Question: What appears to be the issue?
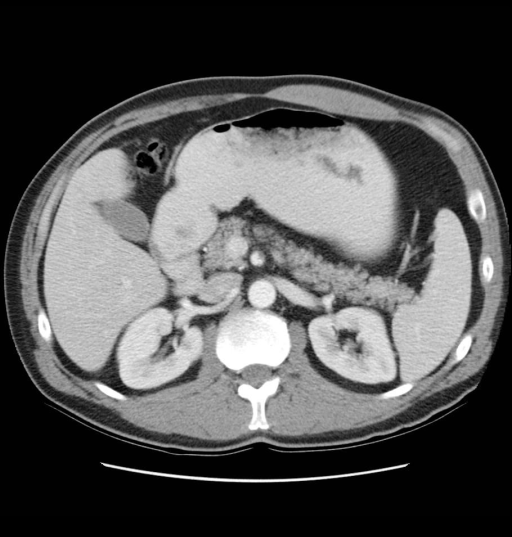
Answer: The findings suggest Abdominal CT (with contrast):1.  Mild stranding focally in the lesser sac, medial to the second portion of the duodenum, anterior to the third portion of the duodenum, posterior to the pancreas and just inferior to the pancreatic head, with mild stranding adjacent to the SMA.2.  Possible mild narrowing of the third portion of the duodenum between the SMA and aorta.Addendum: Small thrombus within the proximal portion of the SMA.  Distal to this region the contrast is not as bright as the proximal SMA, with mild adjacent inflammatory changes adjacent to the SMA consistent with SMA Syndrome.. 1.  Mild stranding focally in the lesser sac, medial to the second portion of the duodenum, anterior to the third portion of the duodenum, posterior to the pancreas and just inferior to the pancreatic head, with mild stranding adjacent to the SMA.

2.  Possible mild narrowing of the third portion of the duodenum between the SMA and aorta.

Addendum: Small thrombus within the proximal portion of the SMA.  Distal to this region the contrast is not as bright as the proximal SMA, with mild adjacent inflammatory changes adjacent to the SMA consistent with SMA Syndrome.. The patient might have a history of 47 year old, with 12 day hx of steadily worsening, crampy abdominal pain.  Pt reported experiencing sudden onset of pain on the morning of 01 Jan and worsening over the course of day.  Pt presented to local ED and underwent CT and US (both negative), was diagnosed with viral vs bacterial gastroenteritits, and released.  Pt and family returned to his geographical home, however the pain did not subside, and pt presented to the local hospital 2 days later (9 days prior to current presentation).  Pt was seen in the family health clinic and was referred to GI for workup and treatment for gastric ulcer.  He was started on prevacid and zantac, and sent home.  H pylori test at that time was negative.  The pain did not improve over the course of the next several days, and steadily worsened.  He stated that eating made it worse, and that curling into a fetal position helped.  On the morning of 13 Jan he presented to the ED again, stating that the pain peaked the night before, and the pain is as low as it has been in days.  Negative nausea or vomiting.  + fever and chills on initial presentation 01Jan, however currently afebrile..